Question: Which state is mentioned in the document?
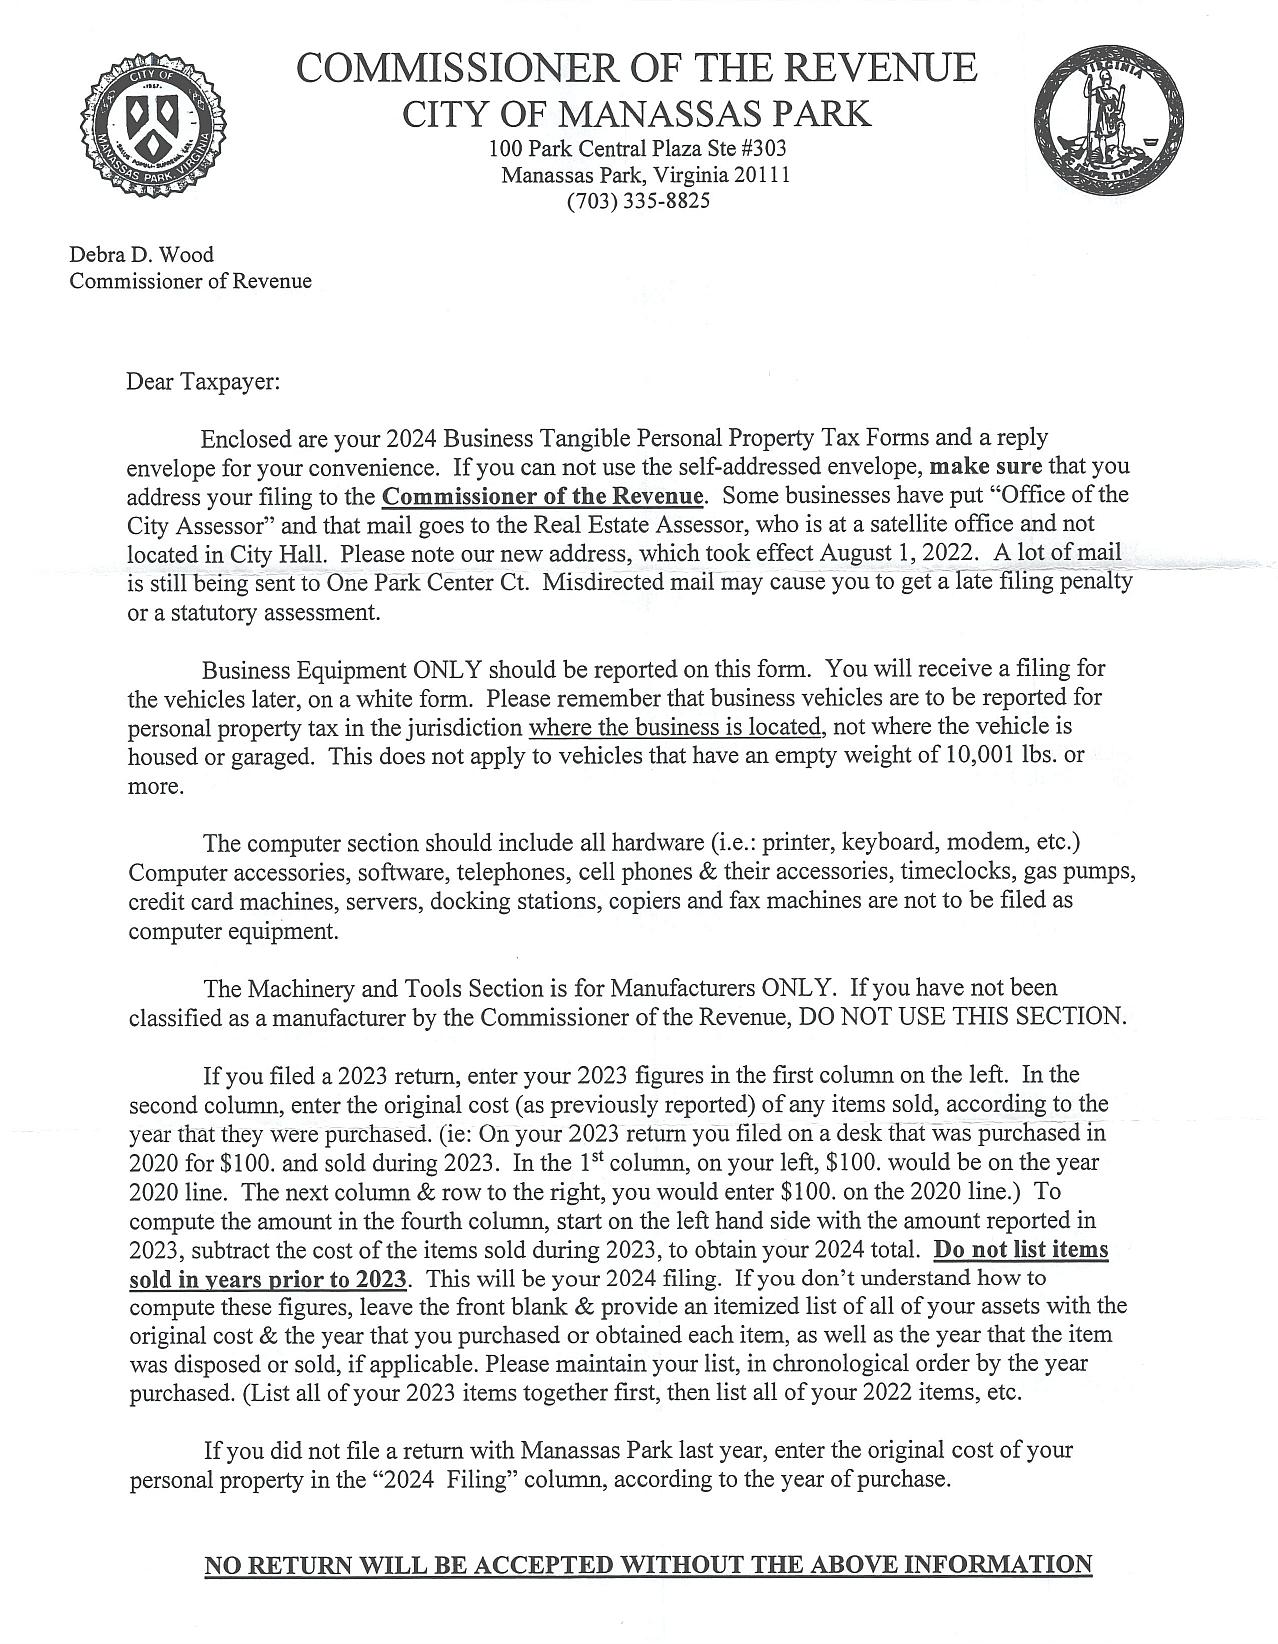
Answer: "Virginia"